Question: What is the main concern?
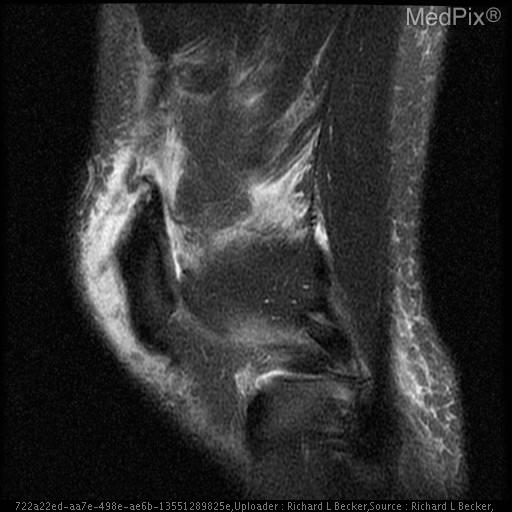
Answer: The findings suggest Xray remarkable for effusion.
MRI reveals complete quadriceps tendon discontinuity medially, with retraction.  Some intact deep fibers laterally.  Effusion and edema. Superior patellar enthesophyte.  No patella alta.. Joint effusion. The patient might have a history of 52 y/o male with swollen painful knee and weakness in extension s/p fall.